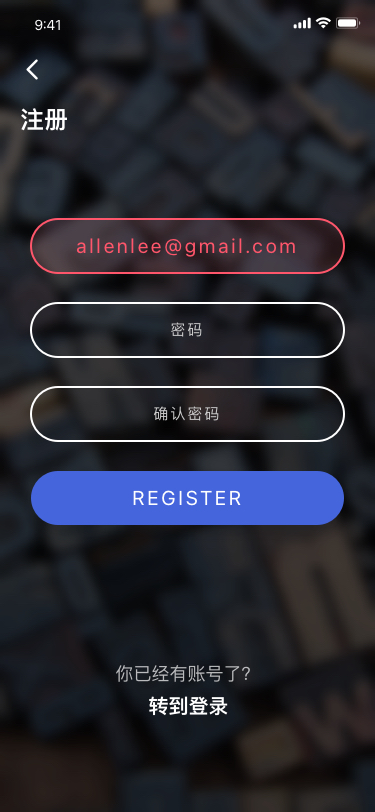
Text in this UI design:
注册
allenlee@gmail.com
密码
确认密码
Register
你已经有账号了？
转到登录